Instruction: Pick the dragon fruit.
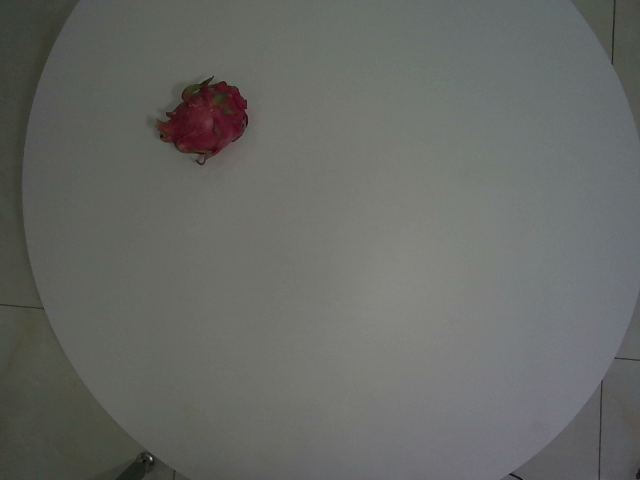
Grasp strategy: vertical